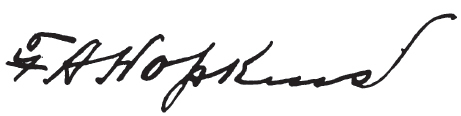
Signature of: francis a hopkins